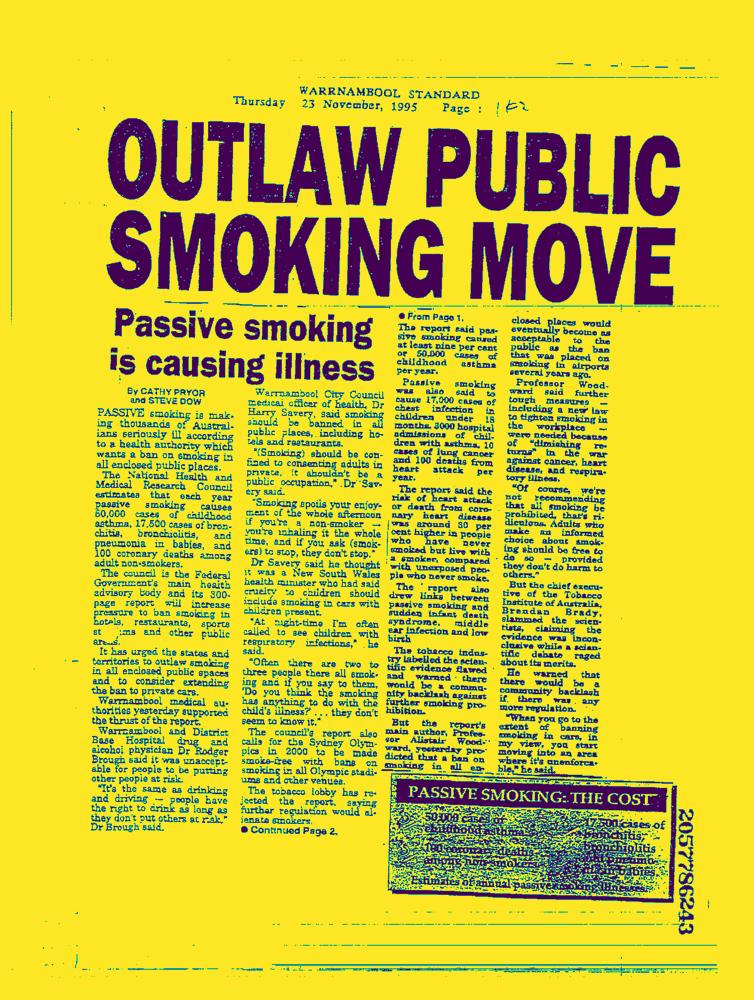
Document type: News-Article